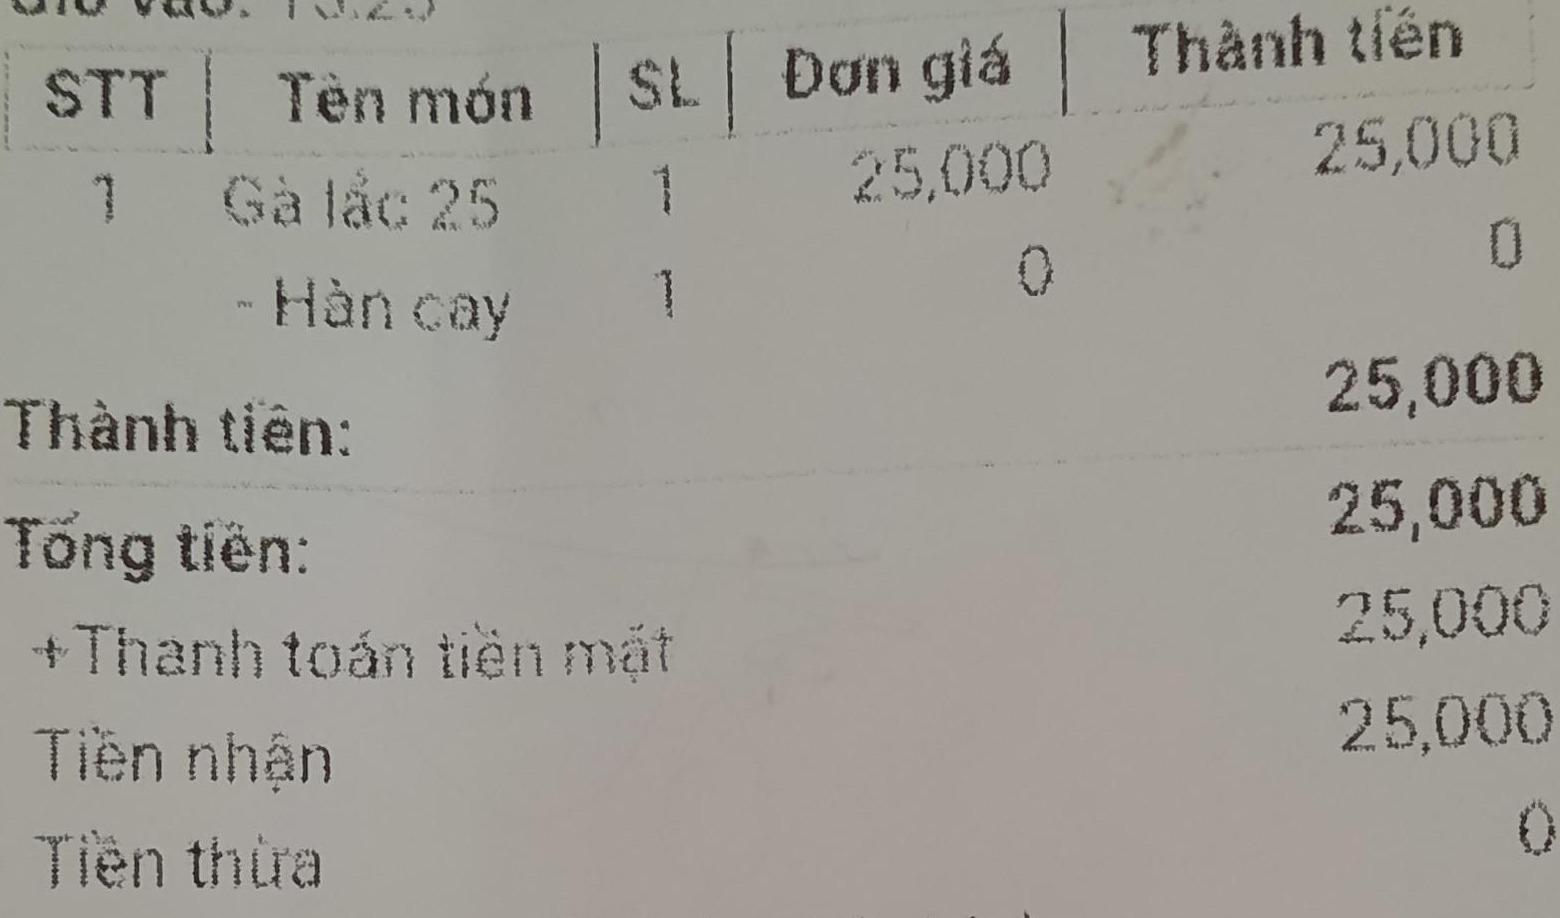
<table>
<tr>
<th>STT</th>
<th>Tên món</th>
<th>SL</th>
<th>Đơn giá</th>
<th>Thành tiền</th>
</tr>
<tr>
<td>1</td>
<td>Gà lắc 25</td>
<td>1</td>
<td>25,000</td>
<td>25,000</td>
</tr>
<tr>
<td></td>
<td>- Hàn cay</td>
<td>1</td>
<td>0</td>
<td>0</td>
</tr>
</table>

Thành tiền: 25,000
Tổng tiền: 25,000
+ Thanh toán tiền mặt 25,000
Tiền nhận 25,000
Tiền thừa 0